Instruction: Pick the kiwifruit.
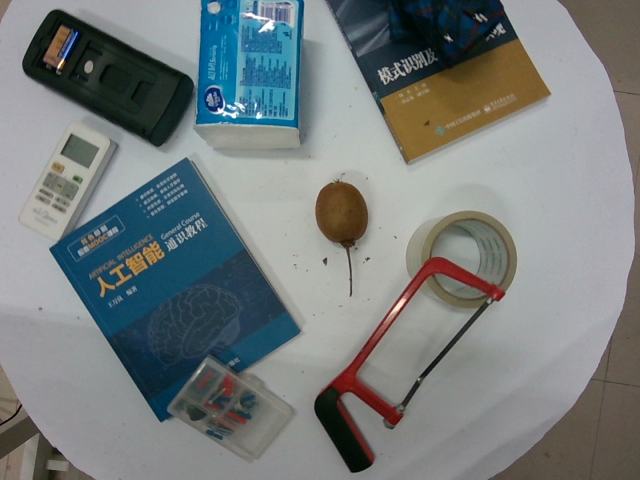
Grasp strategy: vertical